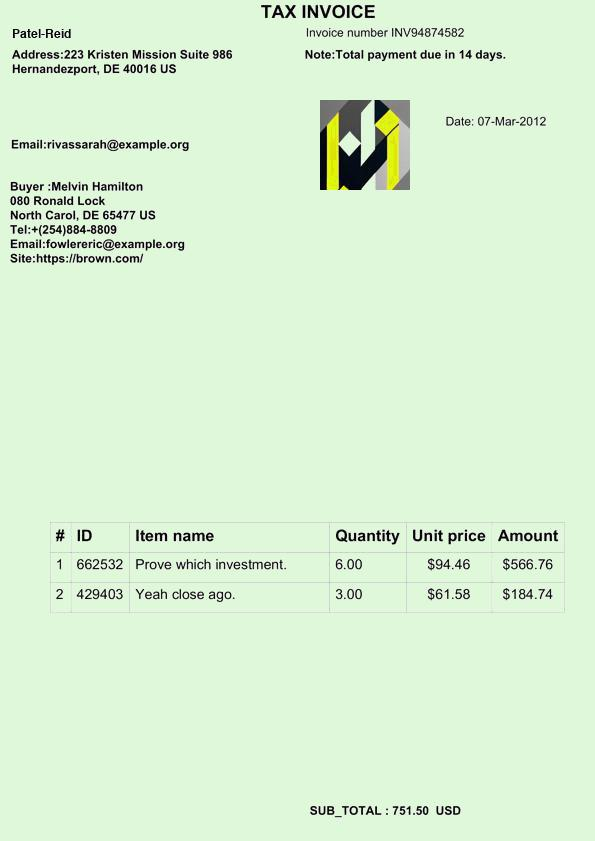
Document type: Invoice